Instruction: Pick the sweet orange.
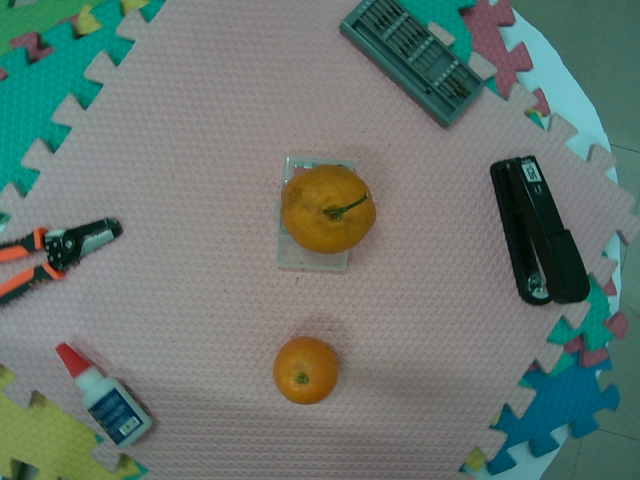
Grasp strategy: vertical